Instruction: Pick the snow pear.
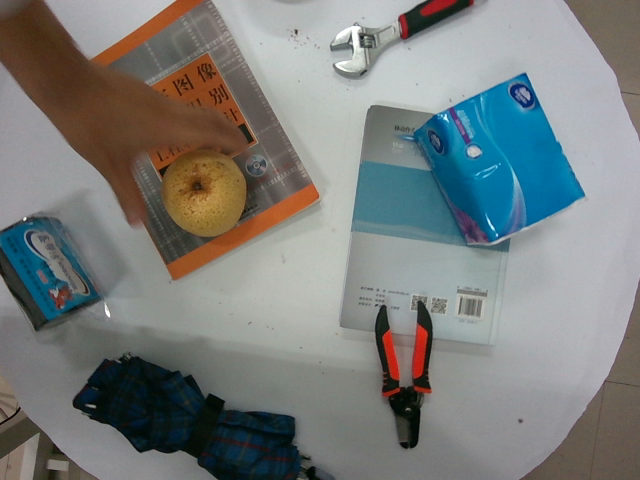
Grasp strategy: vertical